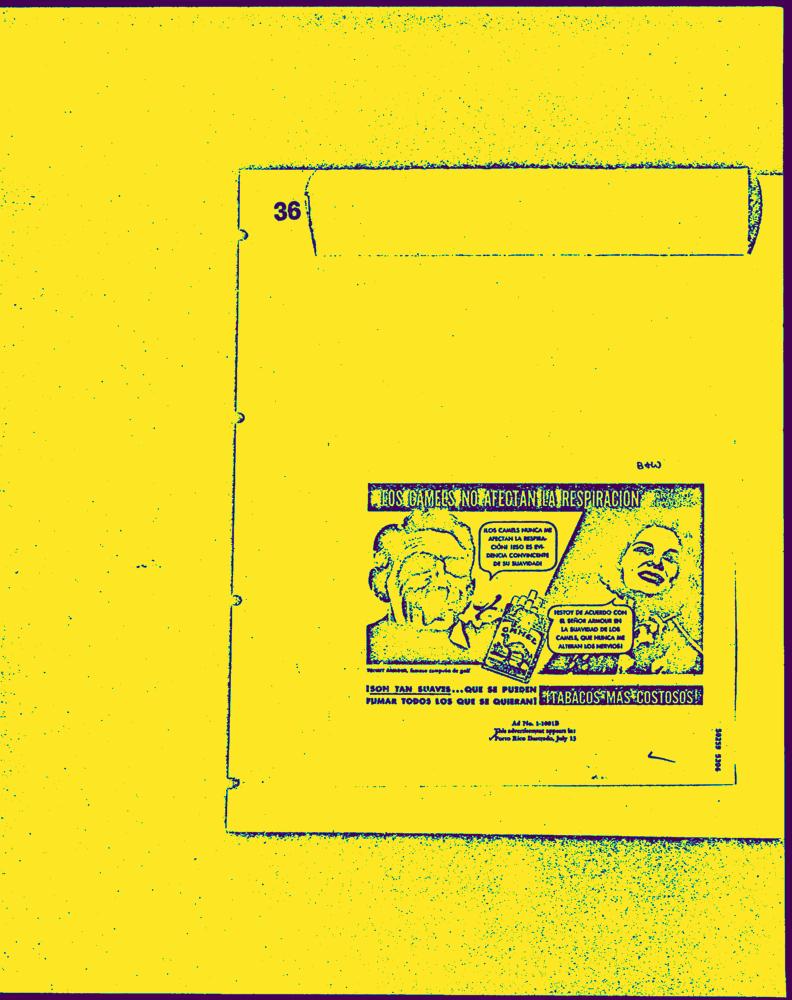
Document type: AD